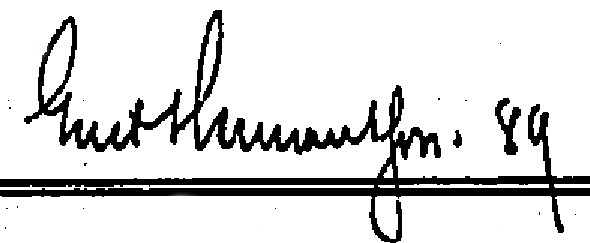
Signature of: gustaf hermansson